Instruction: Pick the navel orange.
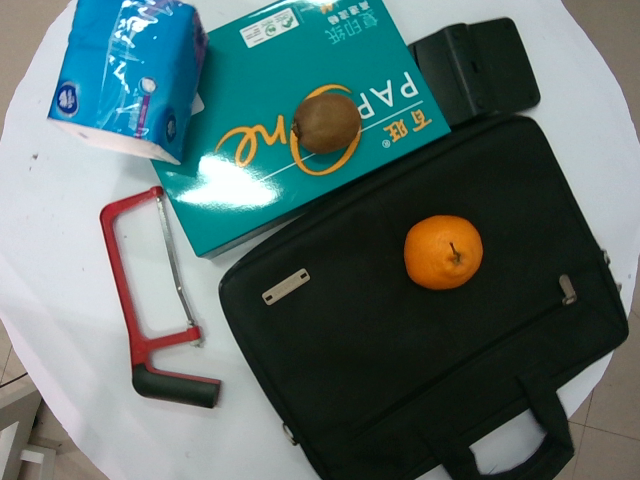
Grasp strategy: vertical